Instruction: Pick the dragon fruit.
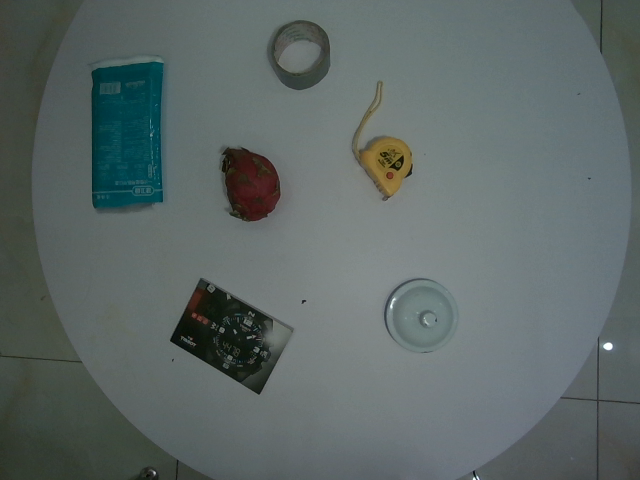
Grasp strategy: vertical